Question: What is the main concern?
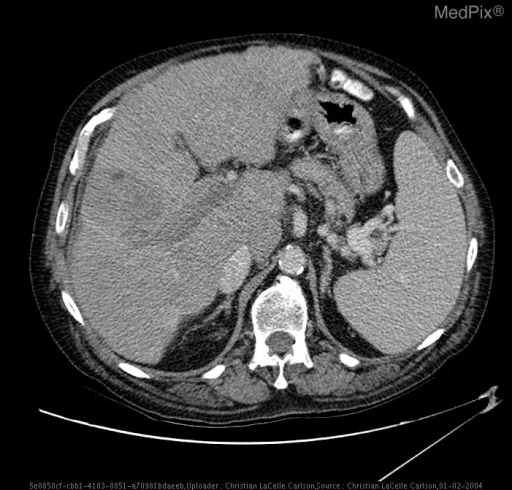
Answer: The findings suggest Near occlusive thrombosis is seen in the main portal vein with complete occlusion of the right portal vein, but trace contrast to the left portal vein.  There is no evidence of enhancement within the thrombus.  These findings suggest a bland thrombus.. CT of abdomen with contrast.  Near occlusive thrombosis is seen in the main portal vein with complete occlusion of the right portal vein, but trace contrast to the left portal vein.  There is no evidence of enhancement within the thrombus.  These findings suggest a bland thrombus.  NOte the large hypodense lesion with enhancing septations in the right lobe of the liver worrisome for progression of hepatic malignancy.. The patient might have a history of 71 year-old male three months post radio frequency ablation of liver malignancy..